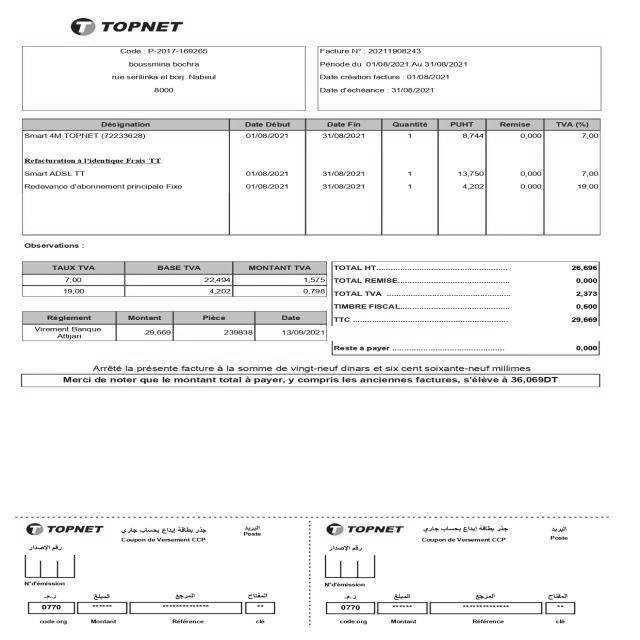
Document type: Invoice